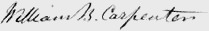
Signature of: william benjamin carpenter